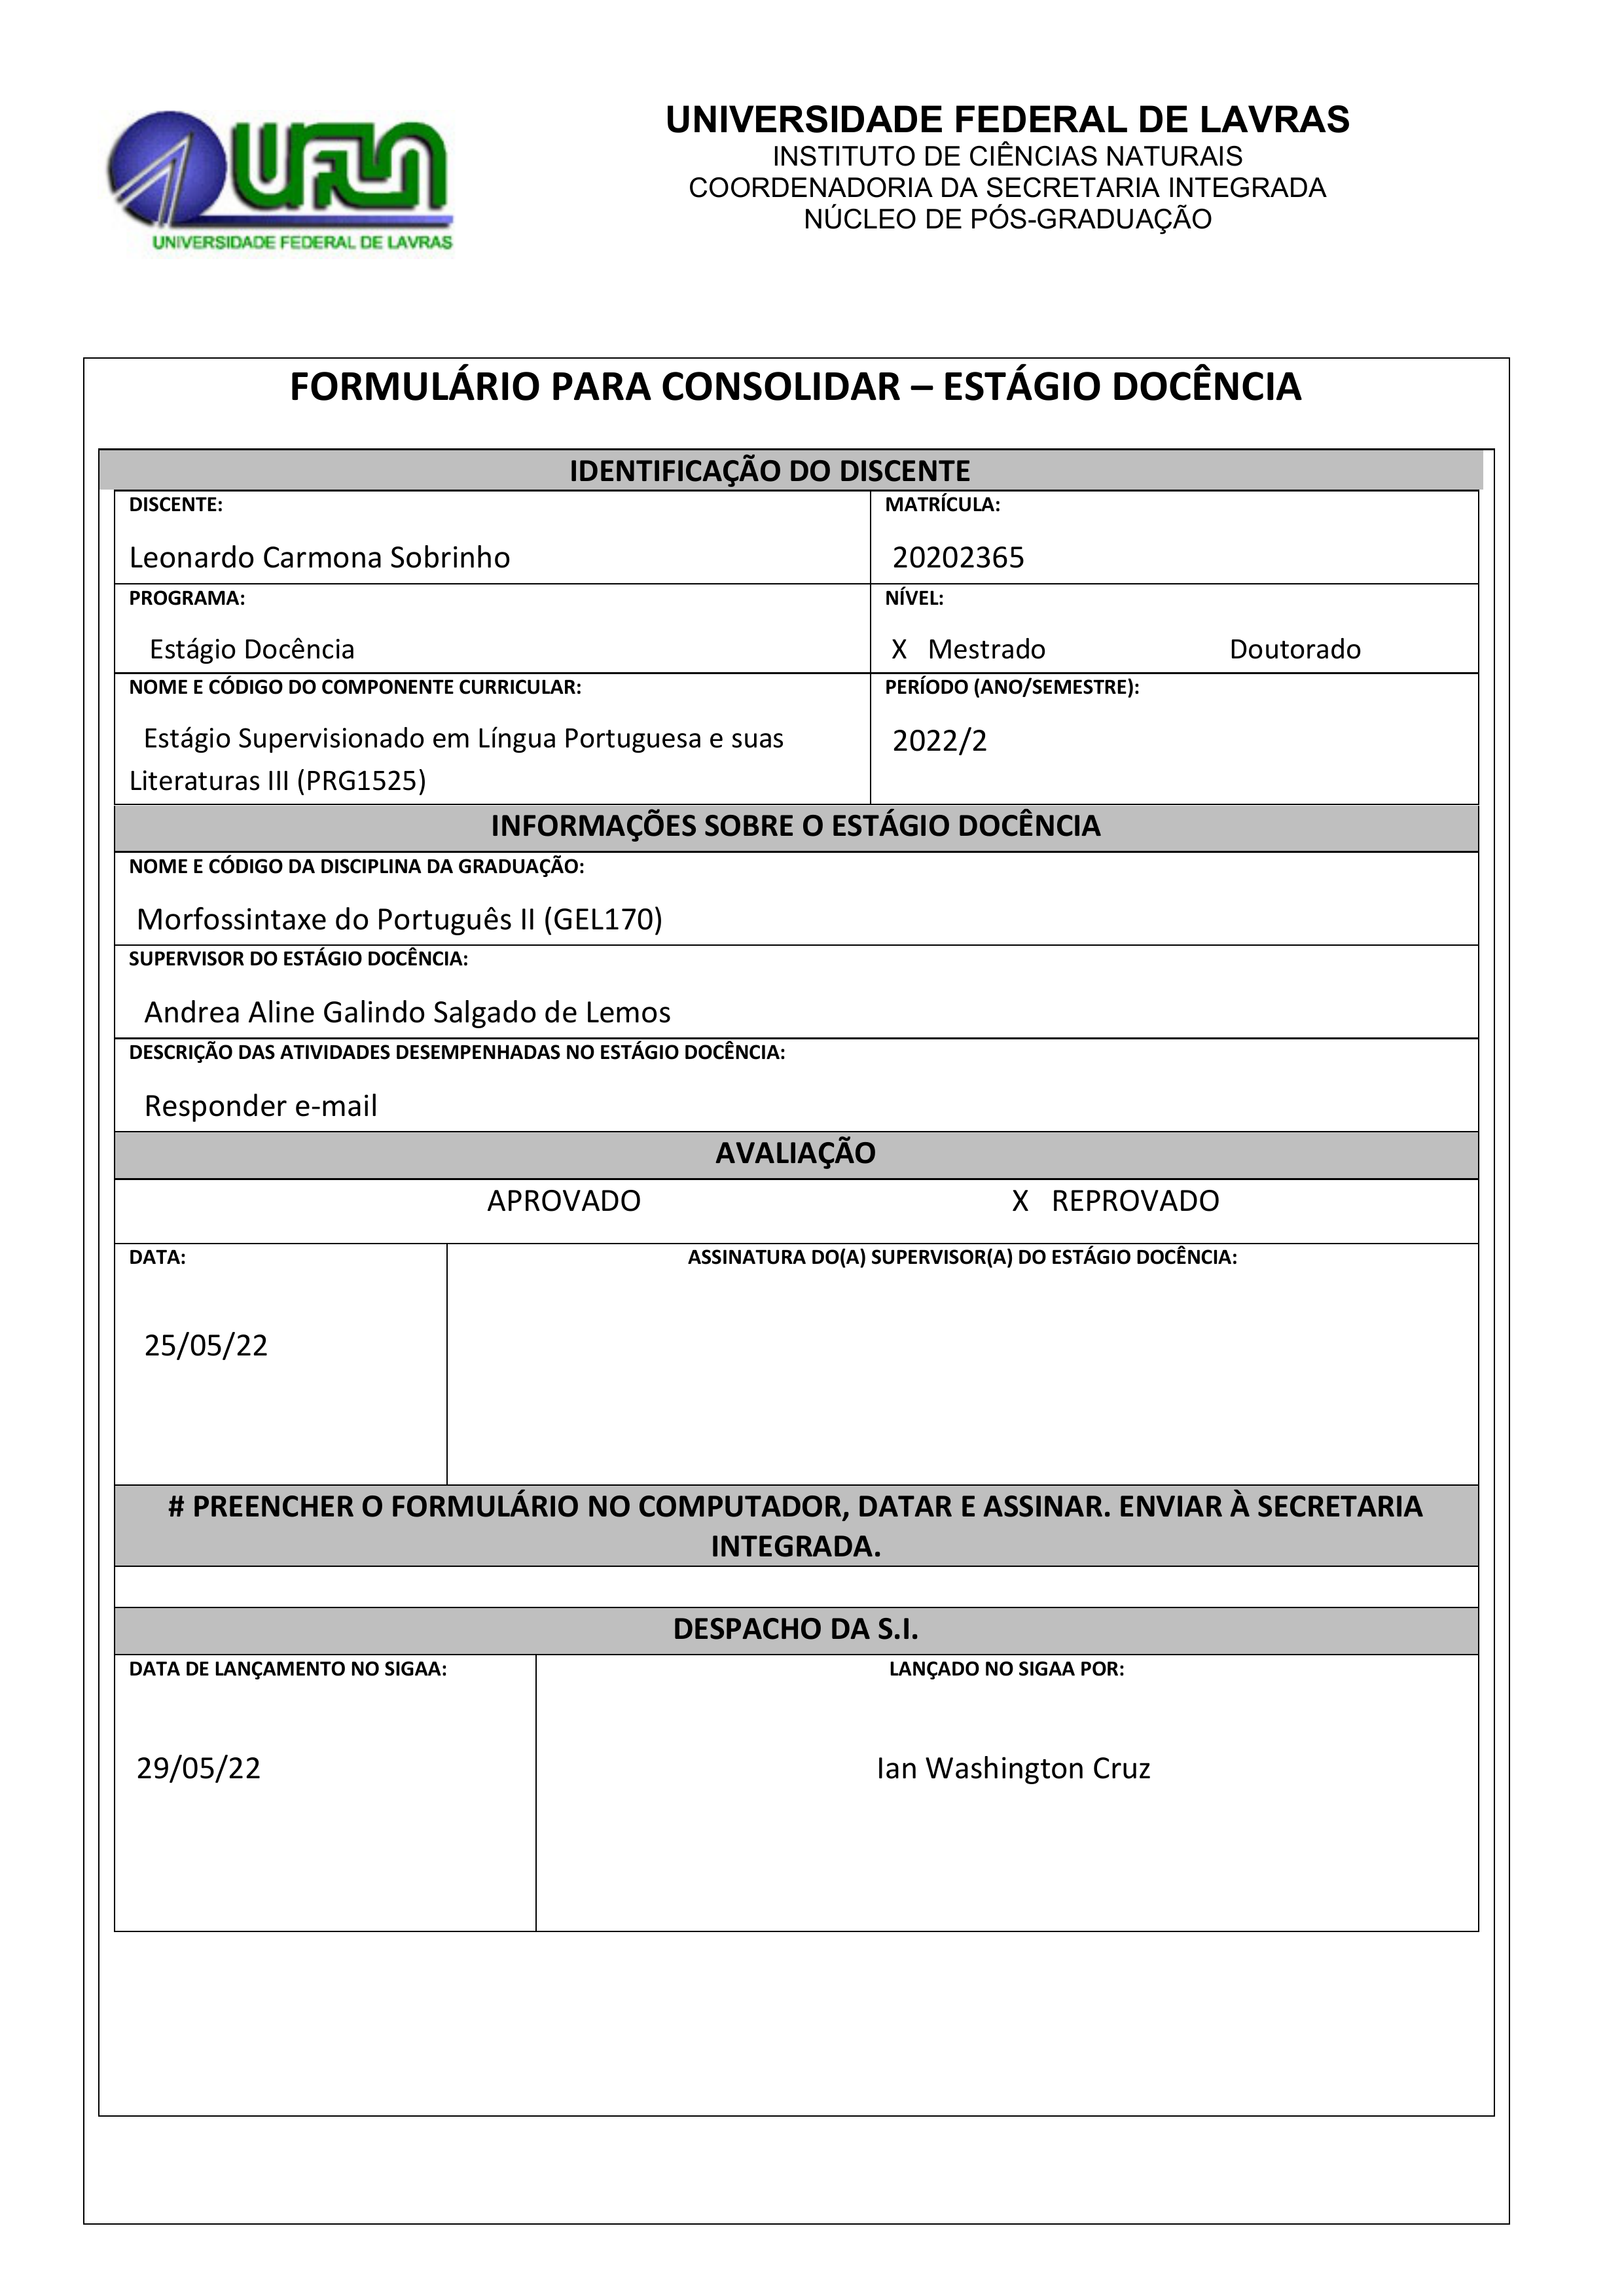
UNIVERSIDADE FEDERAL DE LAVRAS
UFLA
INSTITUTO DE CIÊNCIAS NATURAIS
COORDENADORIA DA SECRETARIA INTEGRADA
NÚCLEO DE PÓS-GRADUAÇÃO
UNIVERSIDADE FEDERAL DE LAVRAS
FORMULÁRIO PARA CONSOLIDAR — ESTÁGIO DOCÊNCIA
IDENTIFICAÇÃO DO DISCENTE
MATRÍCULA:
20202365
DISCENTE:
Leonardo Carmona Sobrinho
PROGRAMA:
Estágio Docência
NOME E CÓDIGO DO COMPONENTE CURRICULAR:
Estagio Supervisionado em Lingua Portuguesa e suas Literaturas III (PRG1525)
PERÍODO (ANO/SEMESTRE):
2022/2
NÍVEL:
Mestrado
X
Doutorado
INFORMAÇÕES SOBRE O ESTÁGIO DOCÊNCIA
NOME E CÓDIGO DA DISCIPLINA DA GRADUAÇÃO:
Morfossintaxe do Português II (GEL170)
SUPERVISOR DO ESTÁGIO DOCÊNCIA:
Andrea Aline Galindo Salgado de Lemos
DESCRIÇÃO DAS ATIVIDADES DESEMPENHADAS NO ESTÁGIO DOCÊNCIA:
Responder e-mail
AVALIAÇÃO
APROVADO
REPROVADO
X
DATA:
25/05/22
ASSINATURA DO(A) SUPERVISOR(A) DO ESTÁGIO DOCÊNCIA:
# PREENCHER O FORMULÁRIO NO COMPUTADOR, DATAR E ASSINAR. ENVIAR A SECRETARIA INTEGRADA.
DESPACHO DA S.I.
DATA DE LANÇAMENTO NO SIGAA:
29/05/22
LANÇADO NO SIGAA POR:
lan Washington Cruz